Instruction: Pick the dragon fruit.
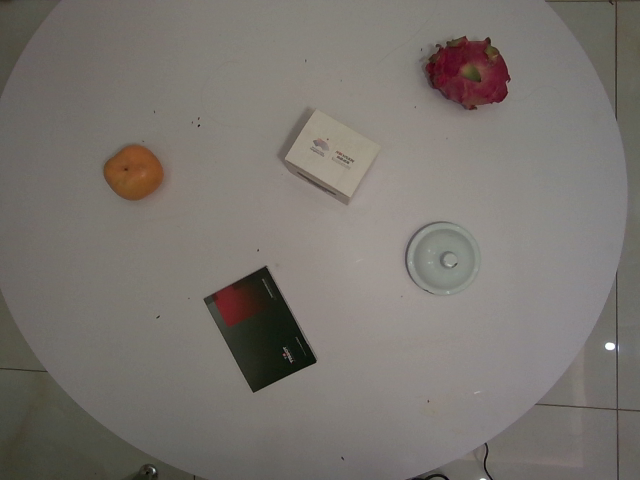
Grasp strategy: vertical